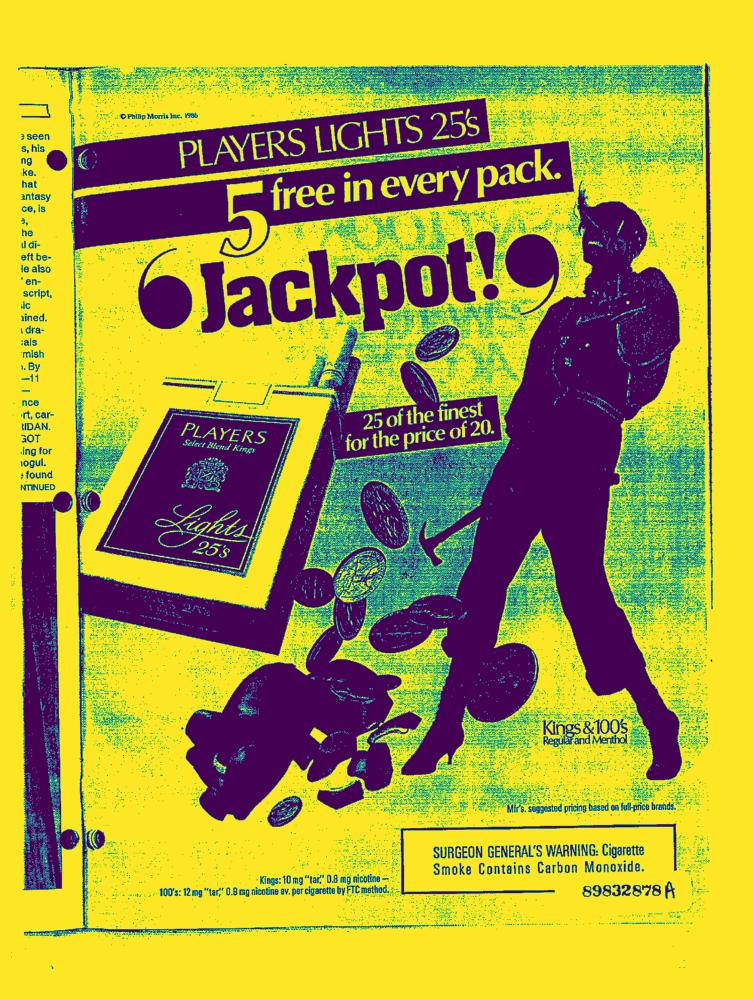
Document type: AD